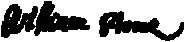
Signature of: william stone